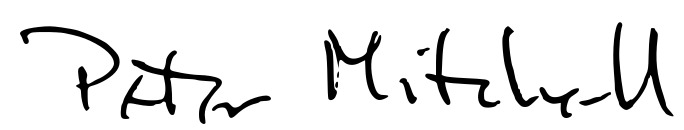
Signature of: peter d mitchell